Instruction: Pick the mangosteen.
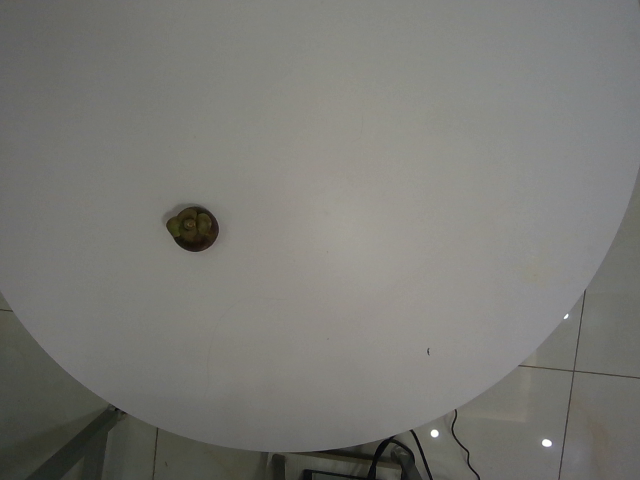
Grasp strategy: vertical